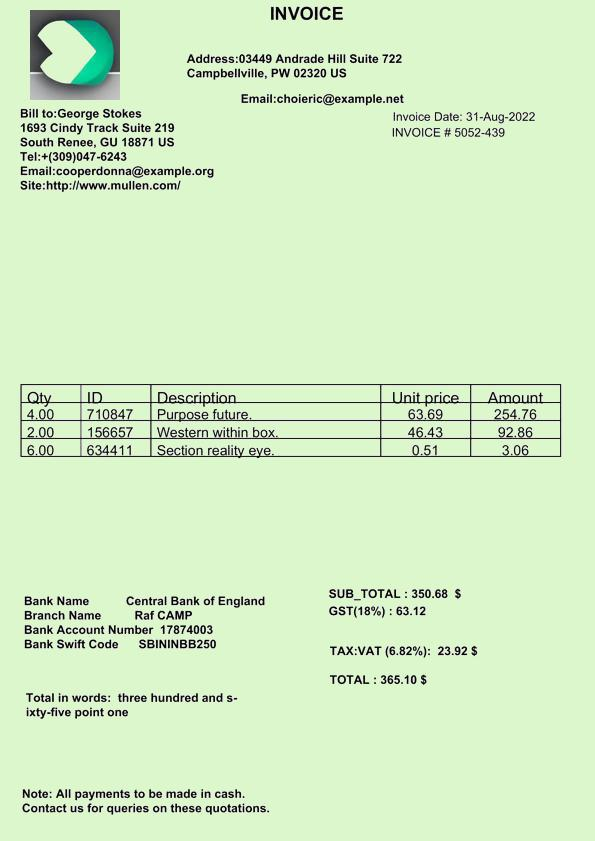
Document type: Invoice